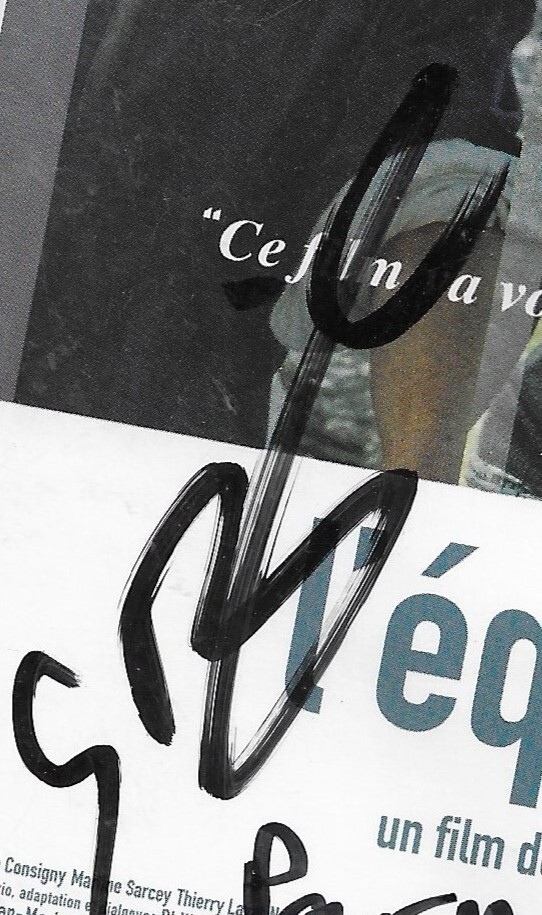
Signature of: sandrine bonnaire